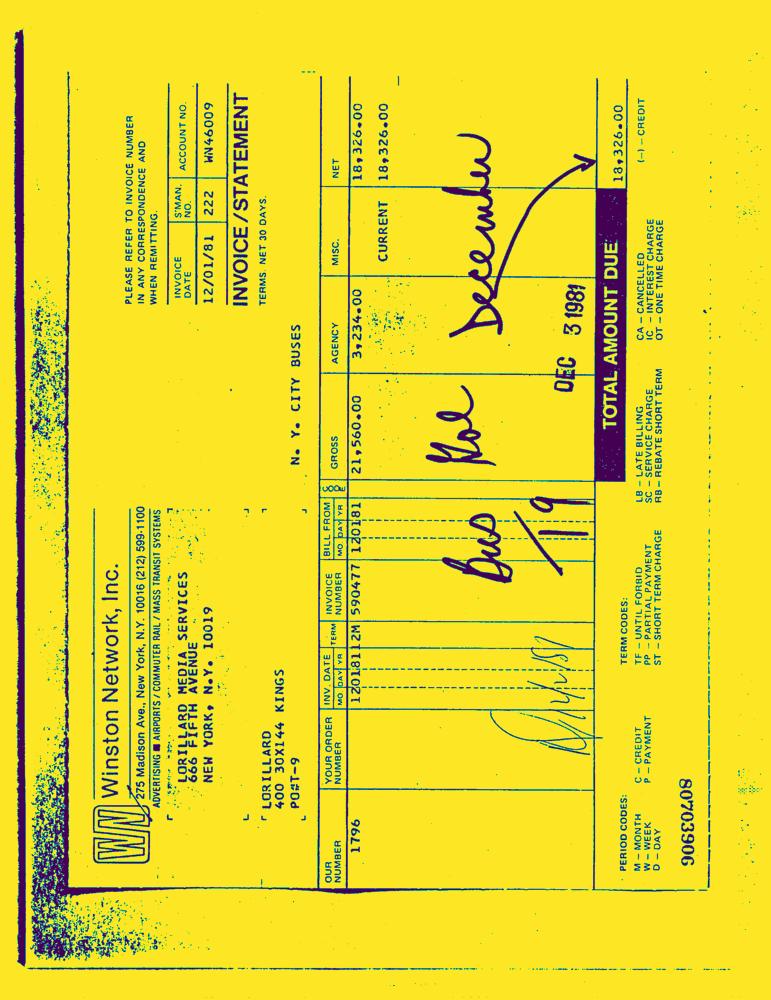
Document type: Invoice-Doc